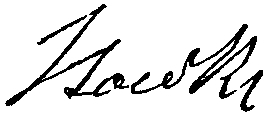
Signature of: albert stöckl